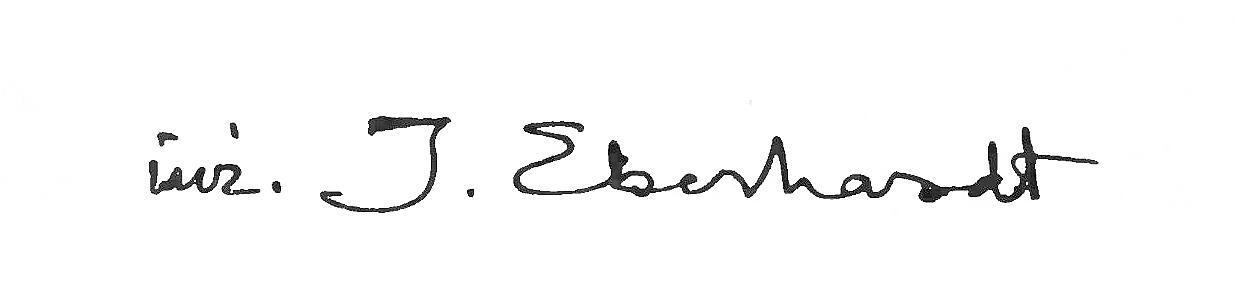
Signature of: julian eberhardt